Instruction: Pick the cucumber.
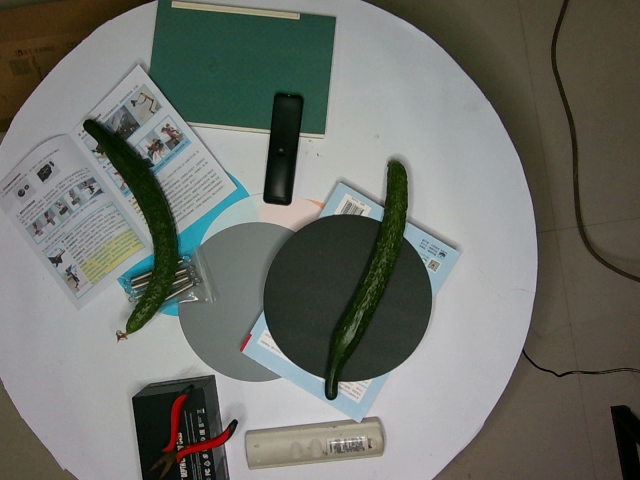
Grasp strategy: vertical